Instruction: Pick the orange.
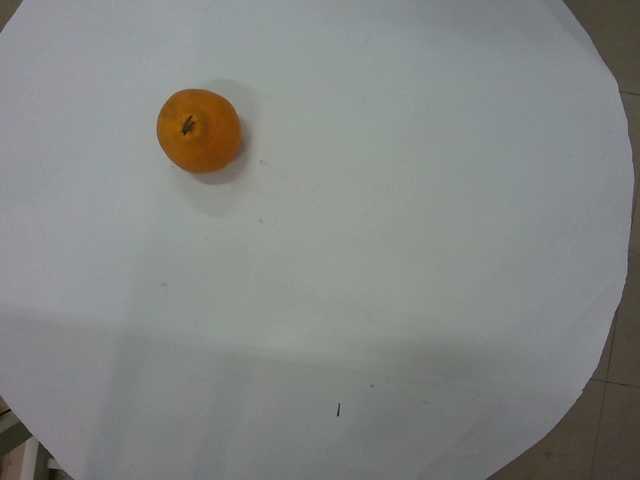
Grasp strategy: vertical